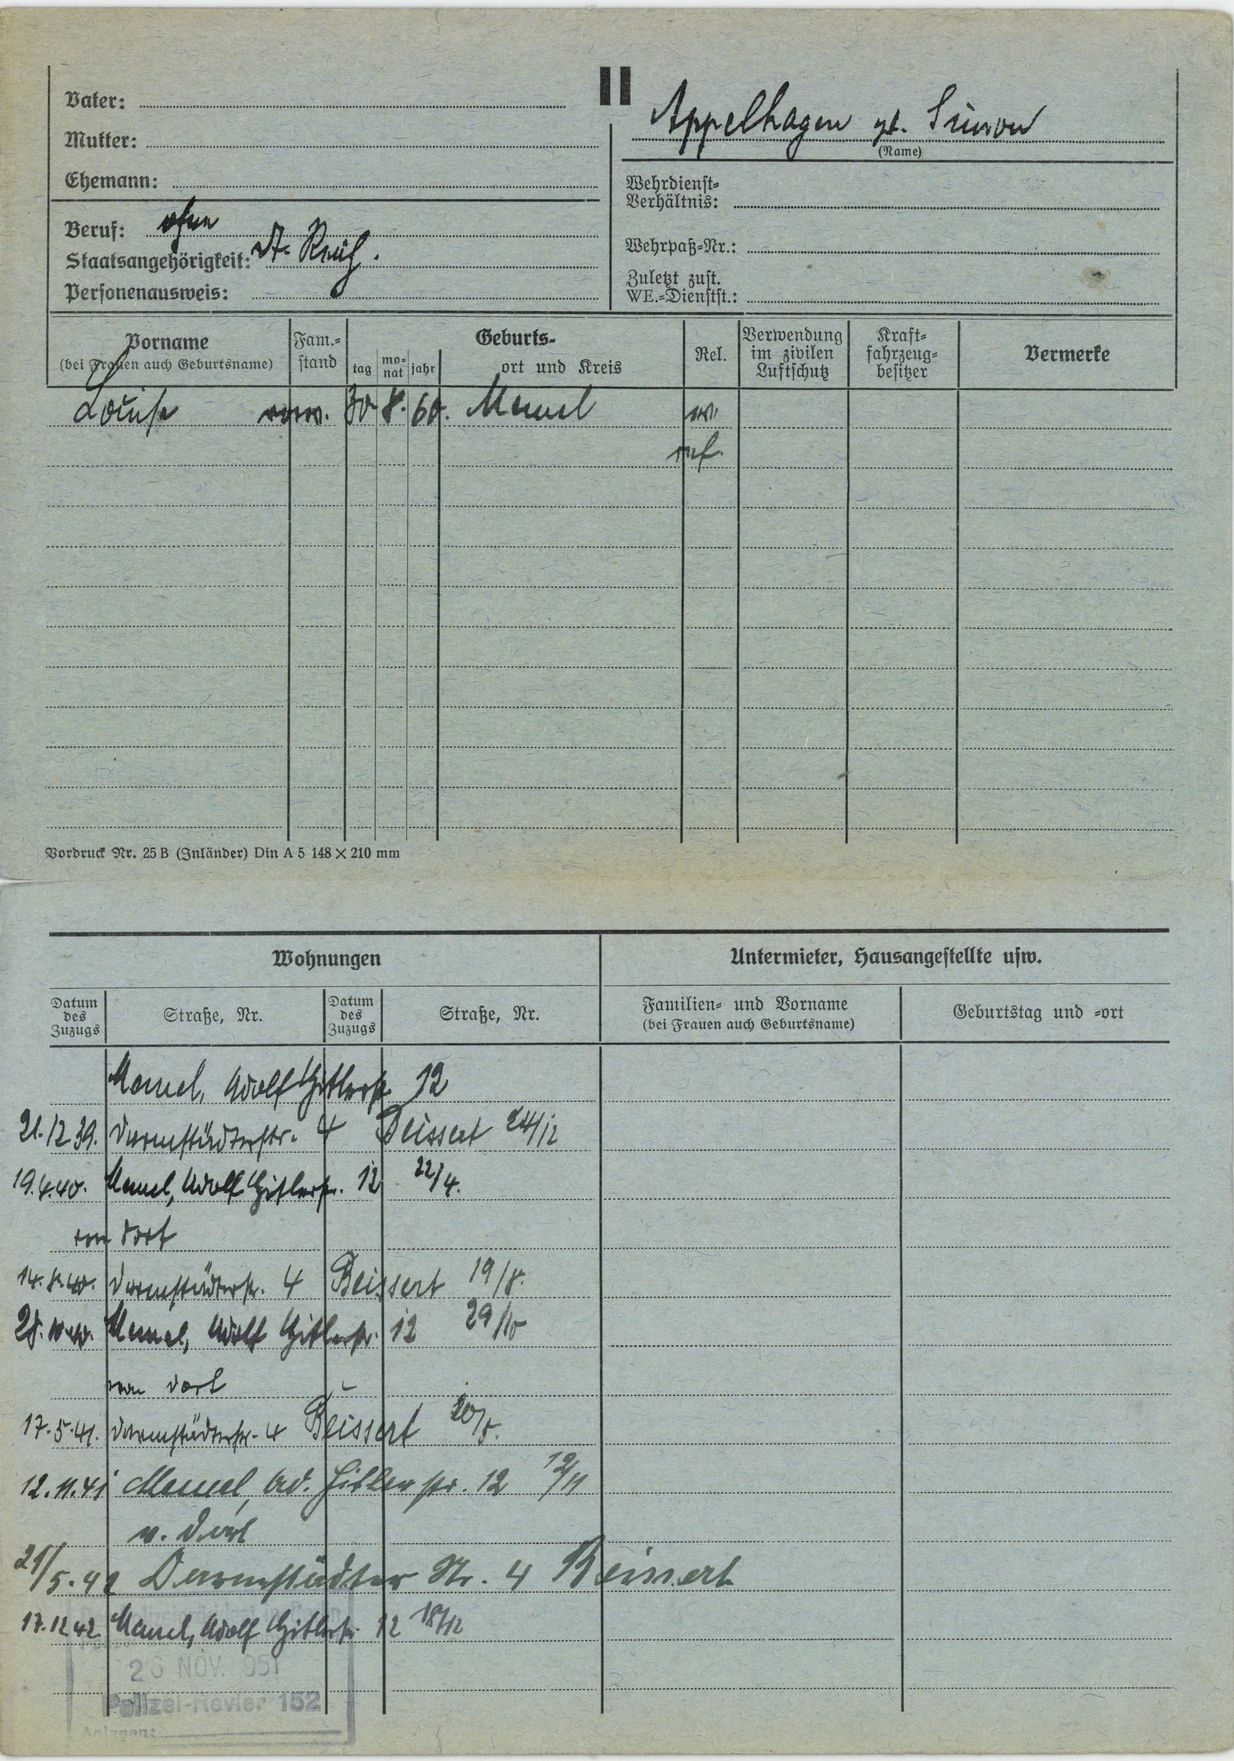
Appelhagen geb. Simon